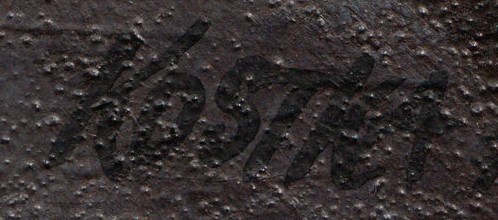
Signature of: miroslav kostka